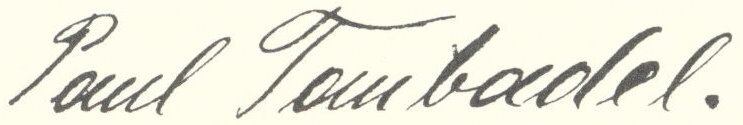
Signature of: paul taubadel